Question: What do the imaging results show?
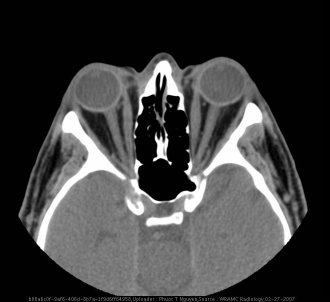
Answer: The imaging shows •  Bilateral proptosis and periorbital tissue edema
•  Enlarged inferior recti muscles
•  Increased periorbital fat distribution
•  Bellies of medial recti enlarged with normal tapering of tendons.
•  Enlarged superior, medial, inferior rectus muscles Noncontrast axial CT image through orbits. Optic nerve intact, medial rectus muscle bellies enlarged with tapering of tendons, lateral recti normal.  Uniform, smooth, normal scleral wall thickness bilateral, increased intraconal fat..